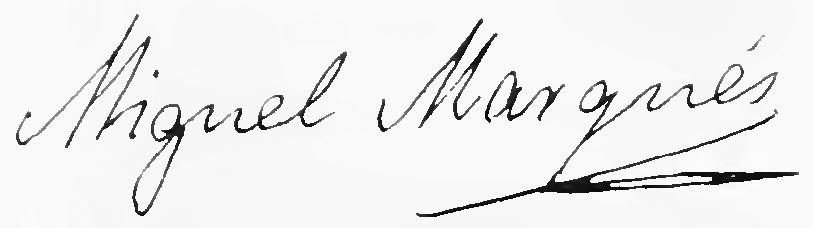
Signature of: miguel marqués